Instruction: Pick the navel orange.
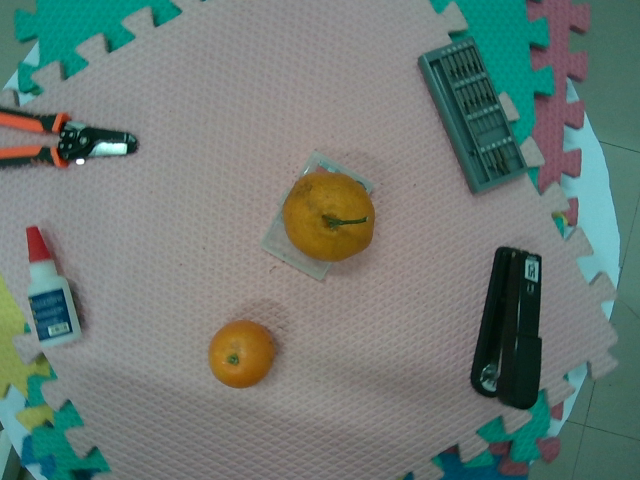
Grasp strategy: vertical